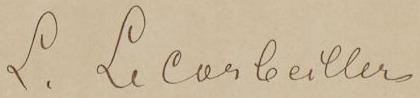
Signature of: louis aimé le corbeiller